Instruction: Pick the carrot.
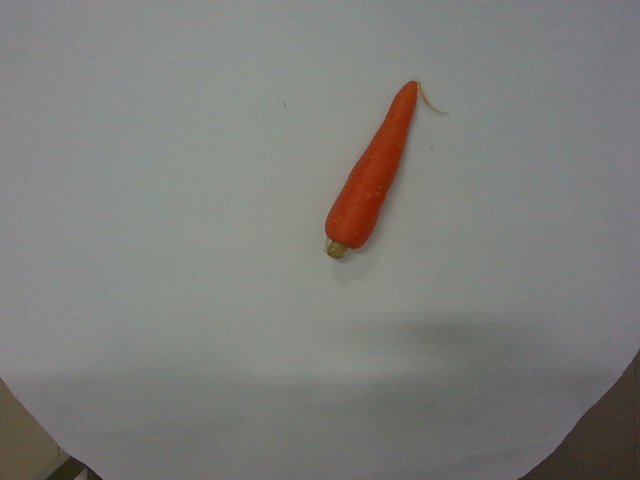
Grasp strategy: vertical